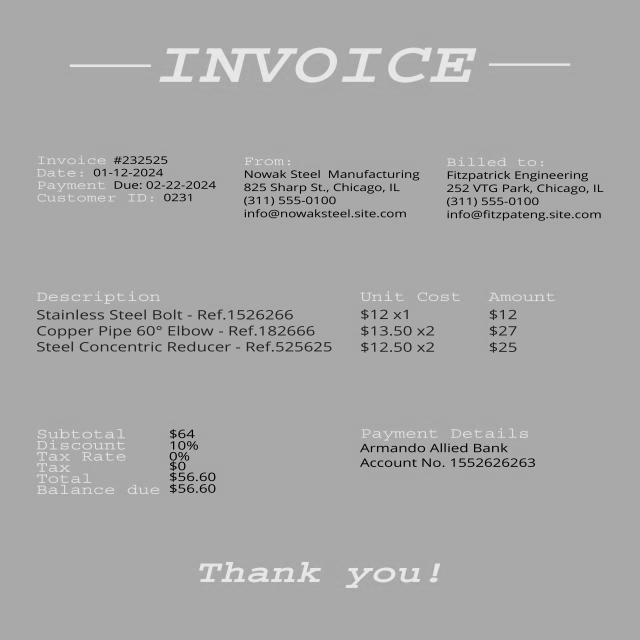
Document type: Invoice